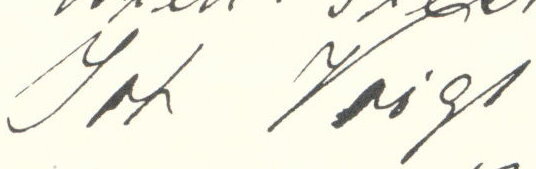
Signature of: johann voigt